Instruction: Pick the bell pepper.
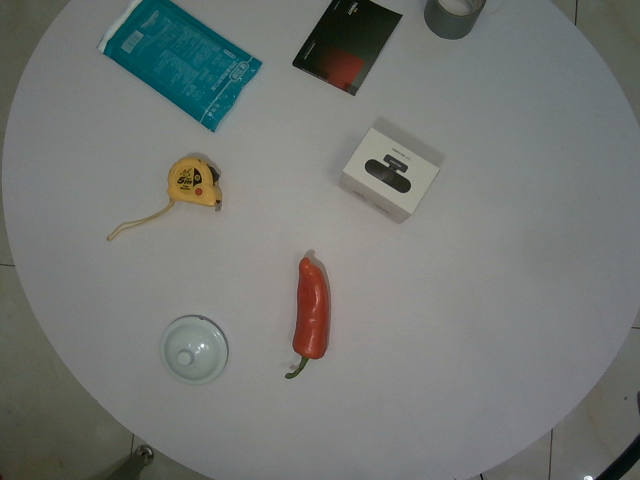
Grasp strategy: vertical